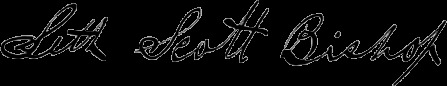
Signature of: seth scott bishop